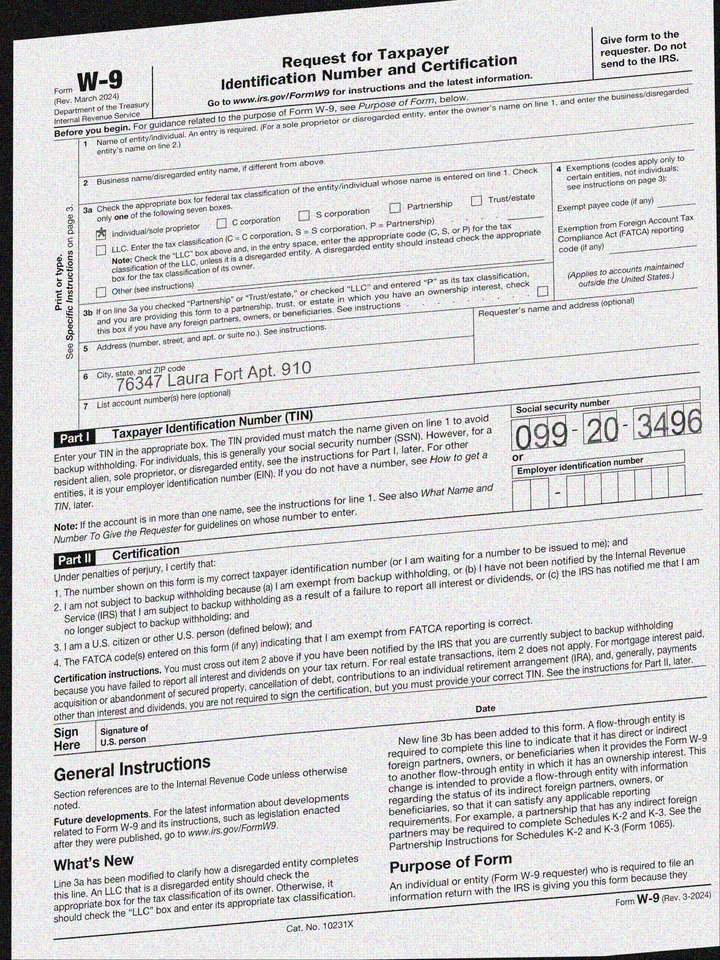
adr1: 76347 Laura Fort Apt. 910
cbx: yes
ssn: 099203496